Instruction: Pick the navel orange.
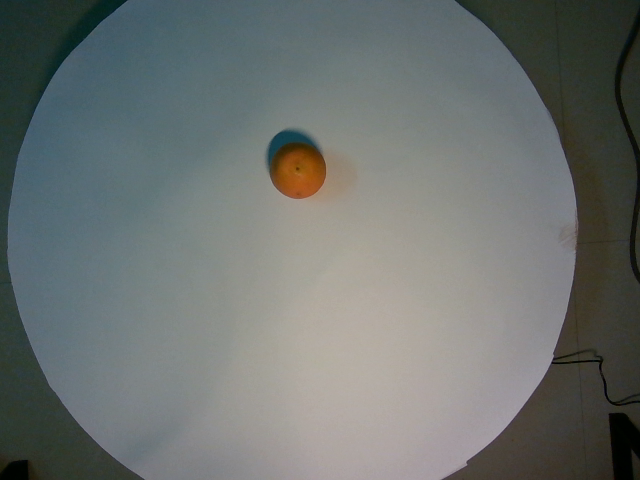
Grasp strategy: vertical